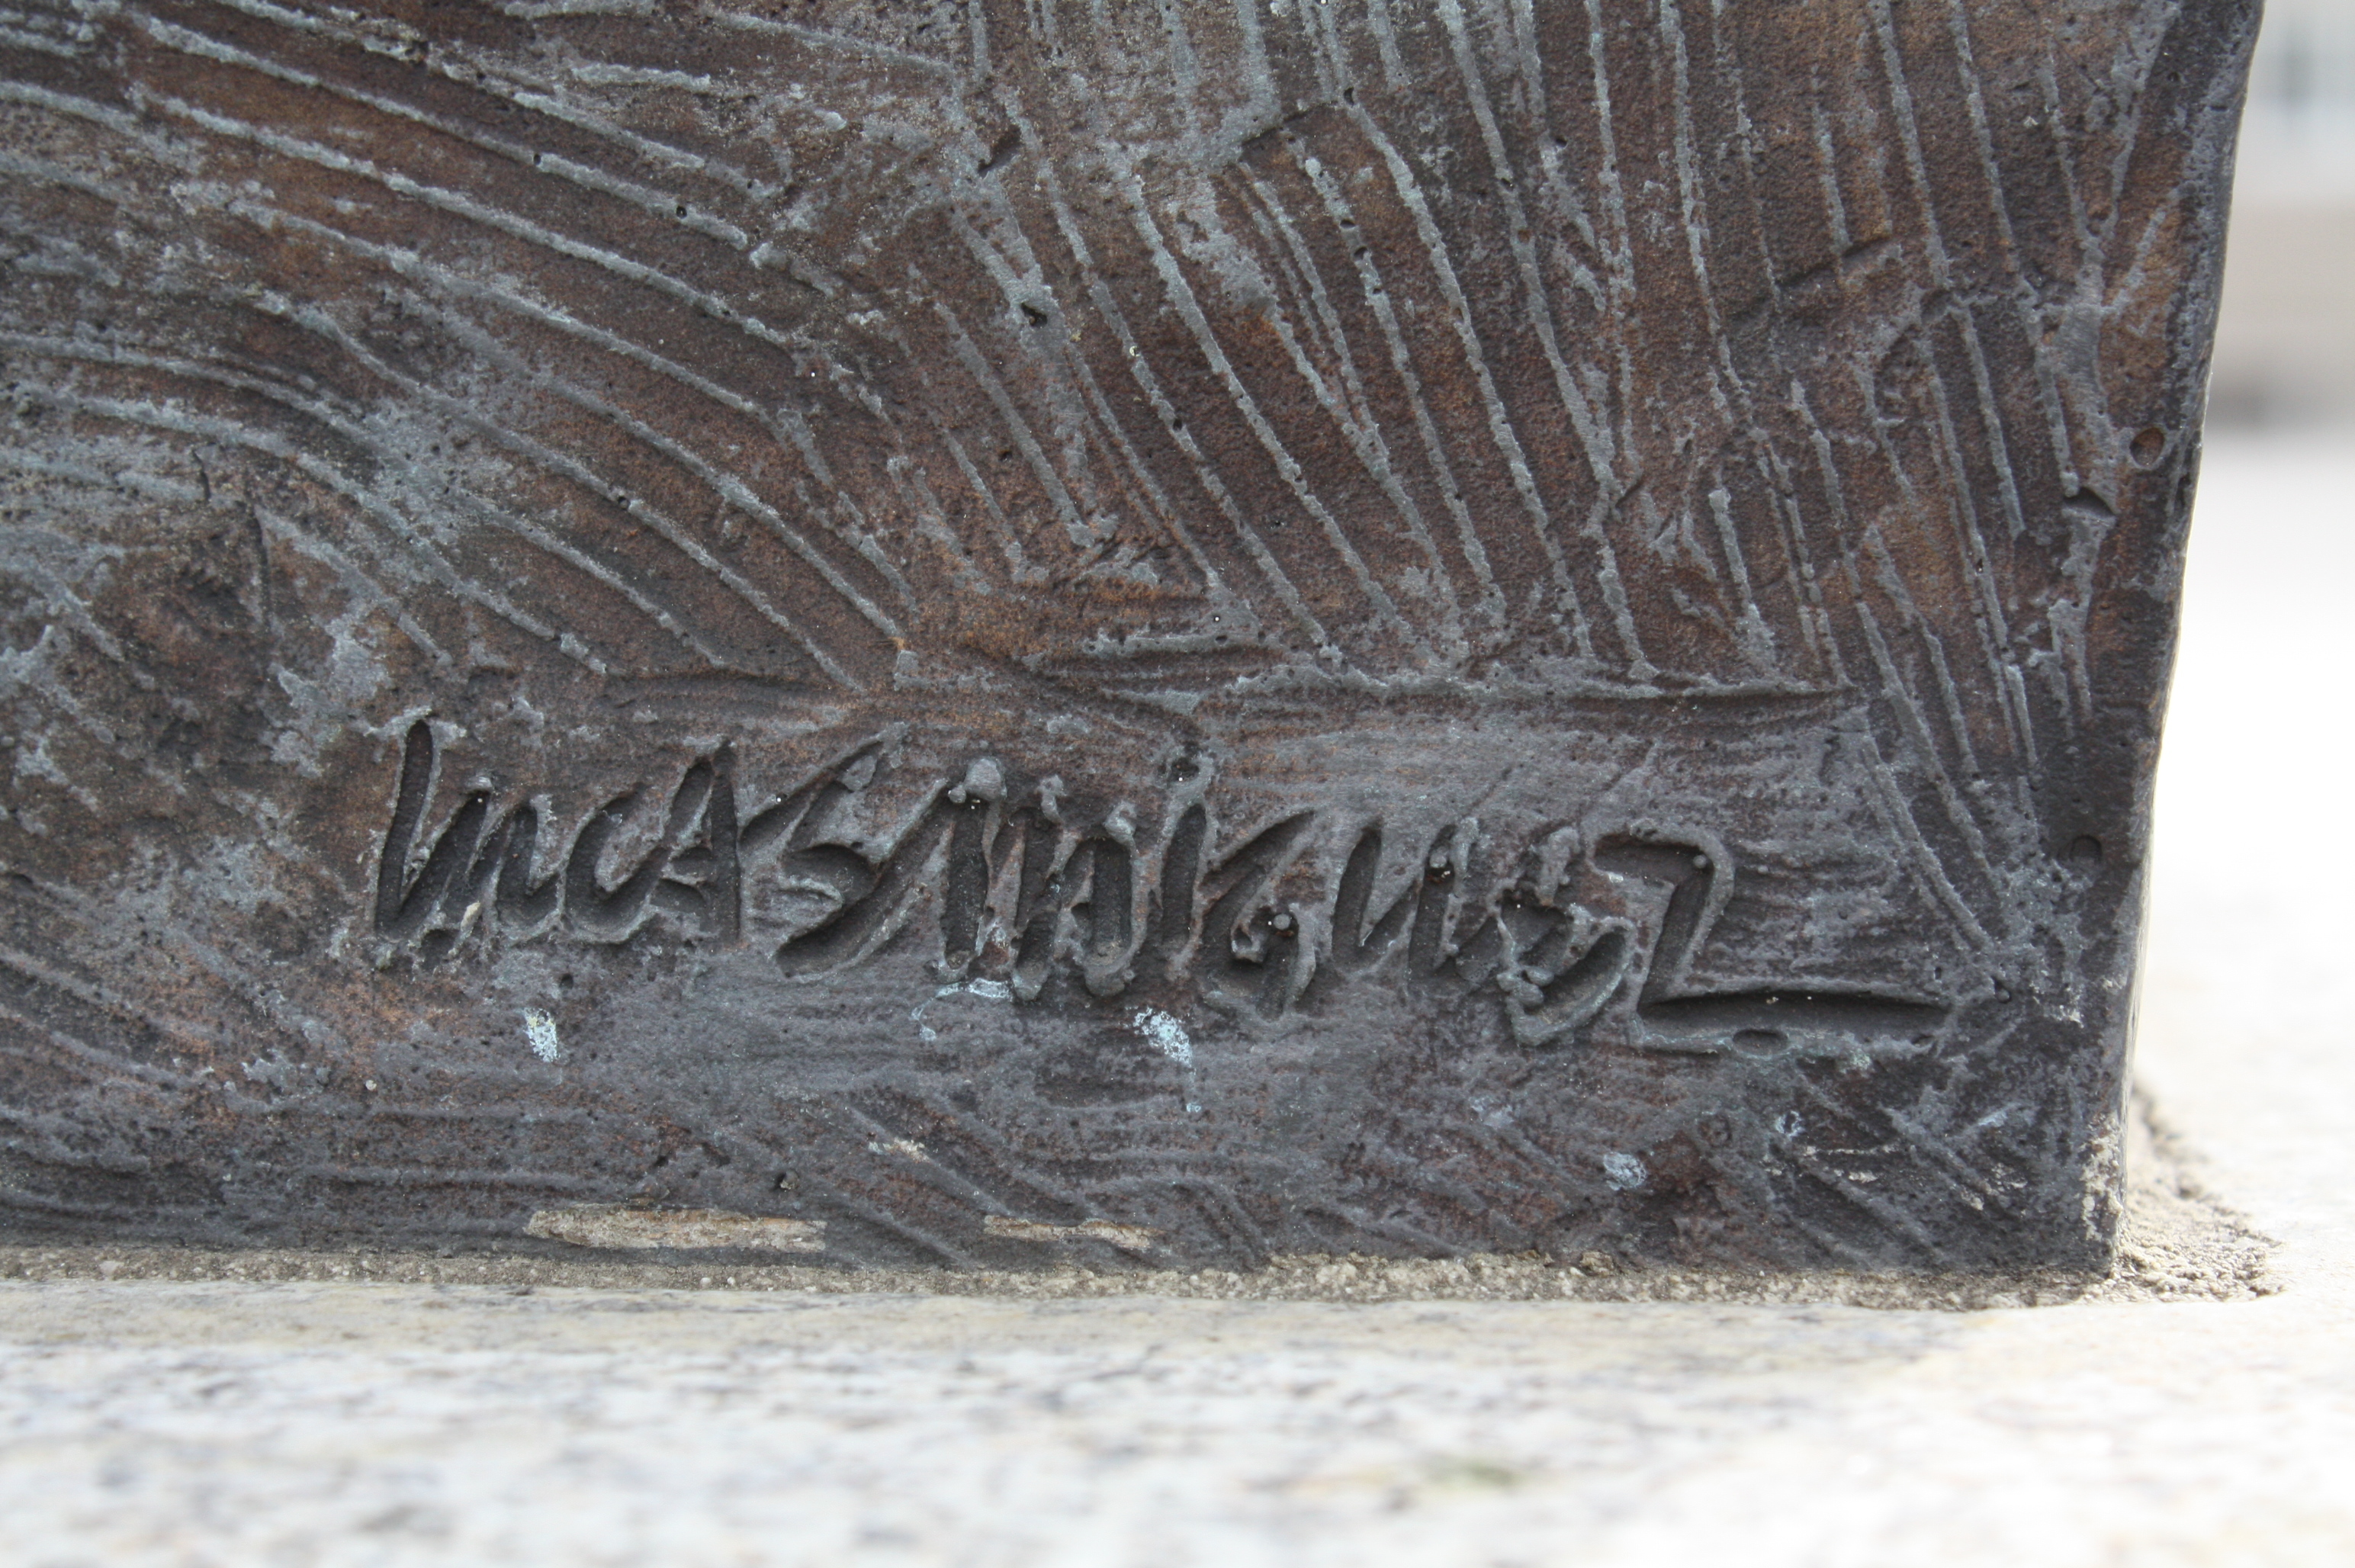
Signature of: lucas míguez